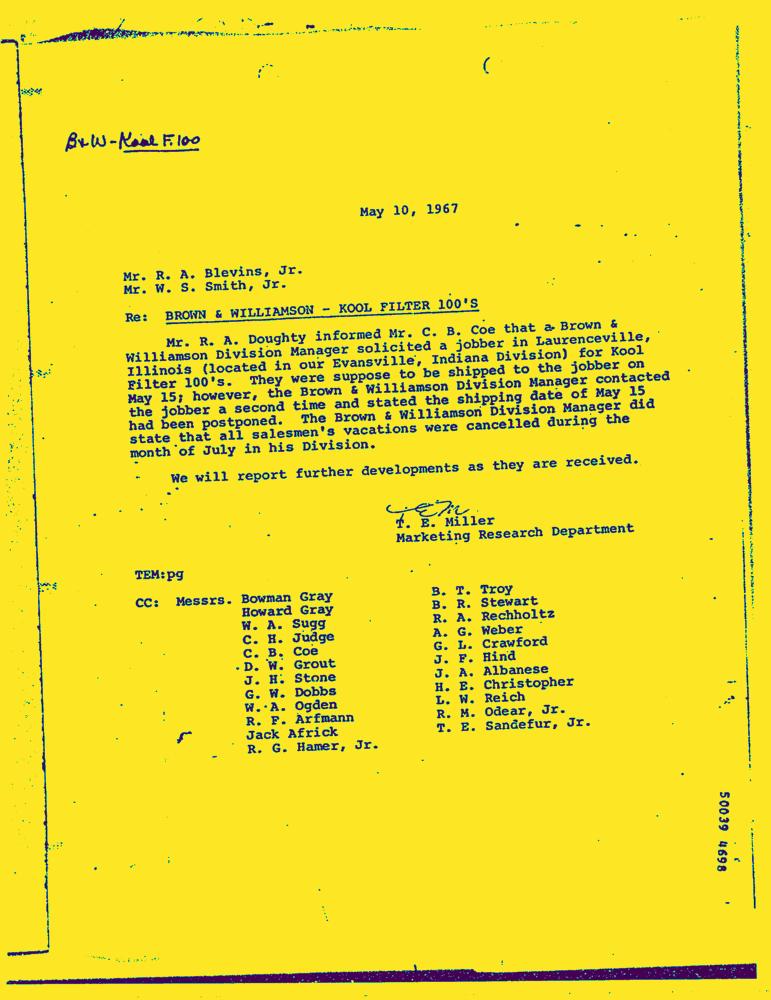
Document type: Letter-Doc